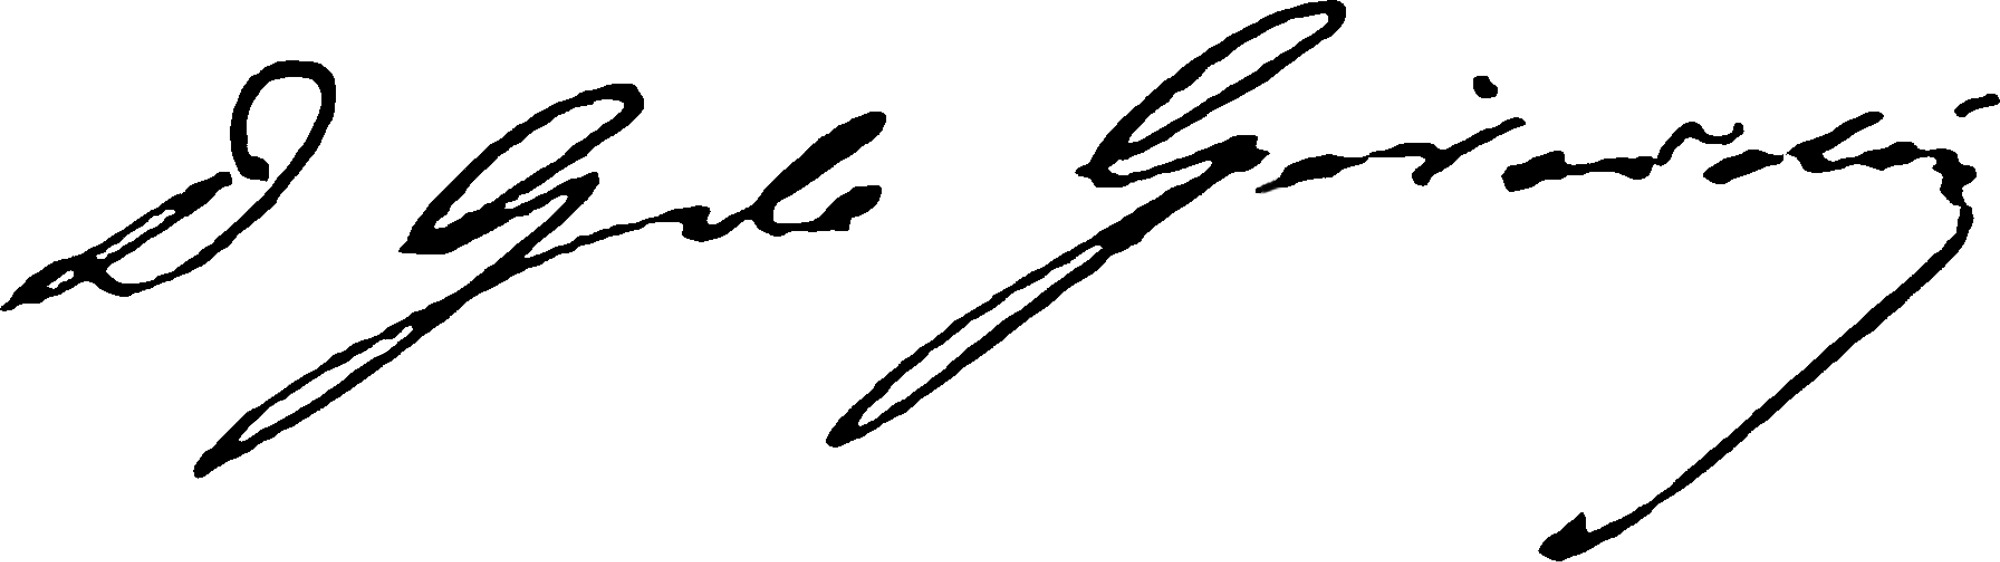
Signature of: delphine de girardin